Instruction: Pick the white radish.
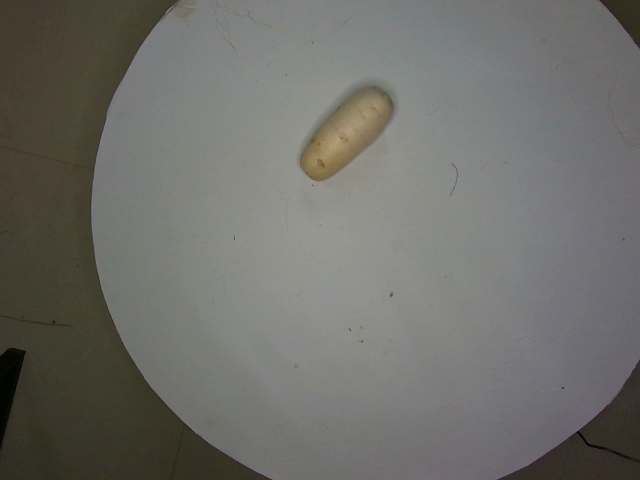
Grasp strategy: vertical